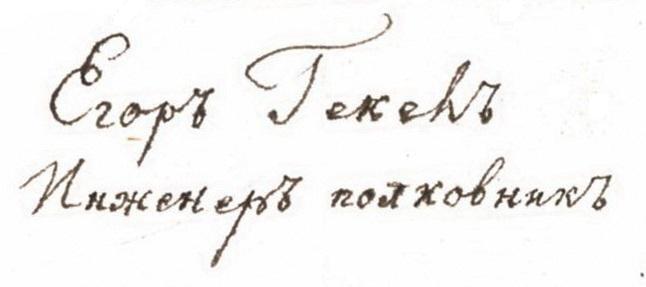
Signature of: j f heckel